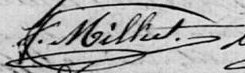
Signature of: félix milliet